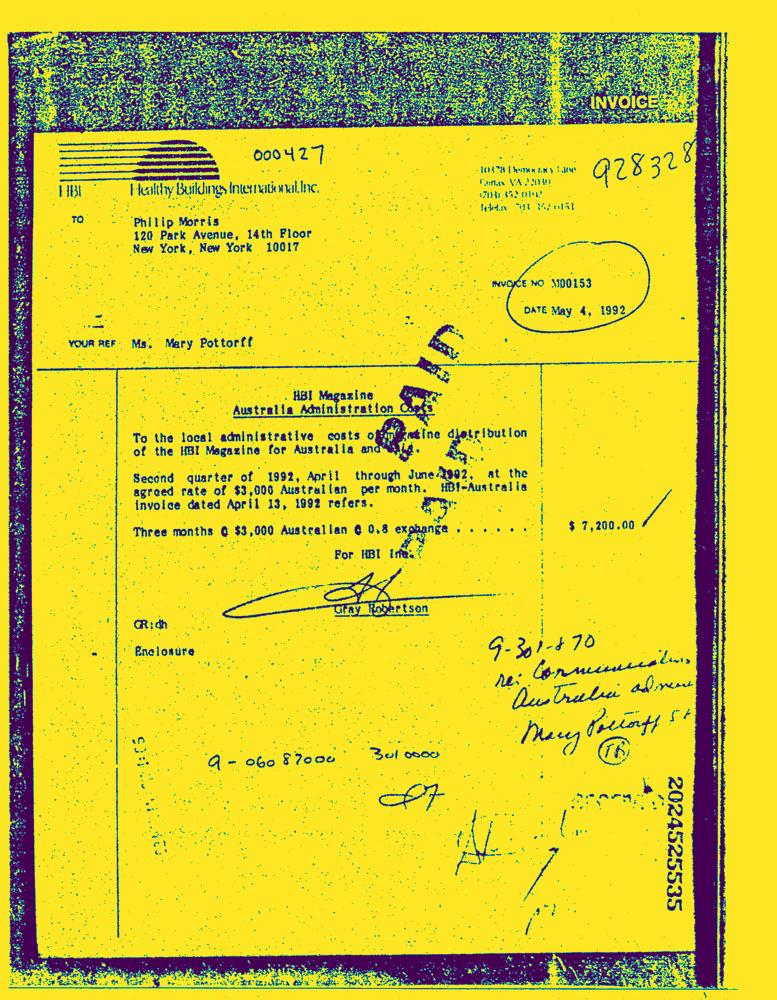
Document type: Invoice-Doc